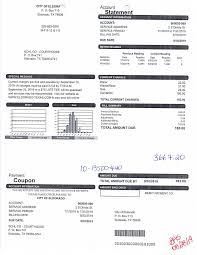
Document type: Invoice